Question: What is the potential diagnosis?
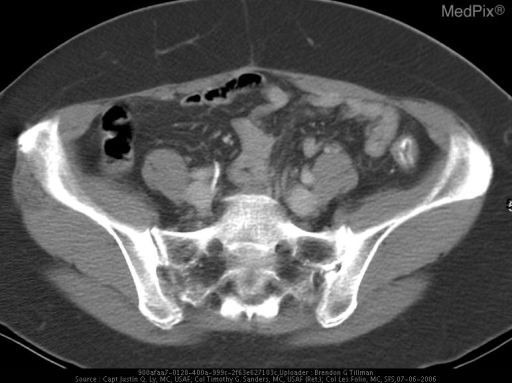
Answer: The possible diagnosis includes •  Schistosomiasis Japonicum
•  Tuberculosis (TB)
•  Alkaline encrustation cystitis
•  Primary amyloidosis
•  Radiation.